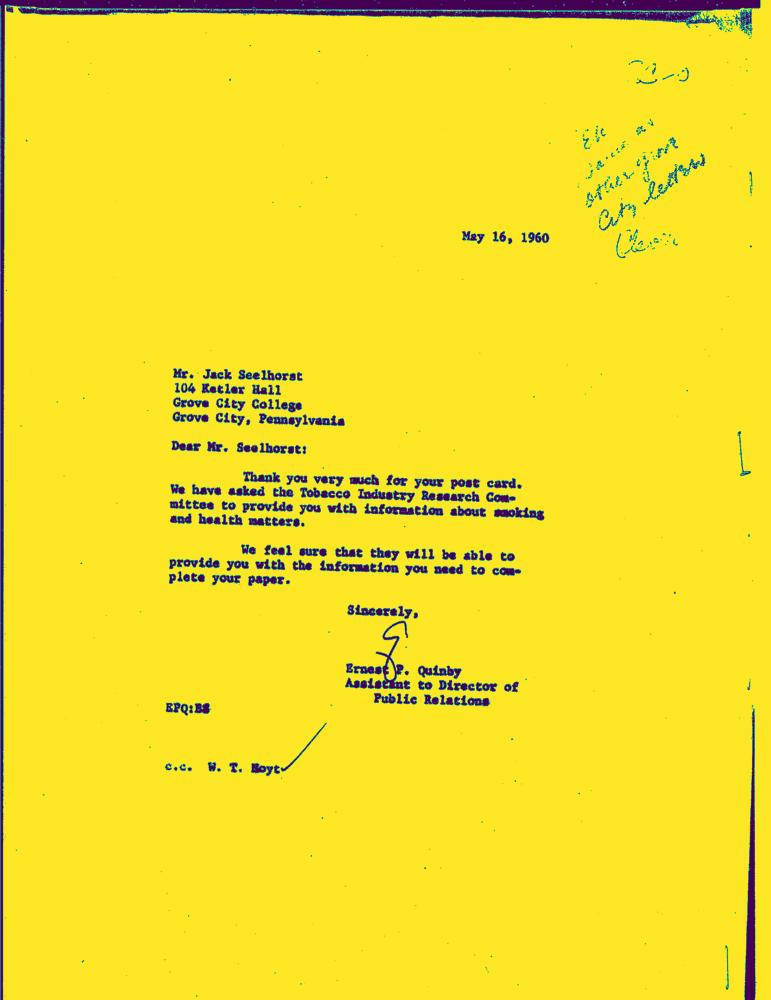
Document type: Letter-Doc